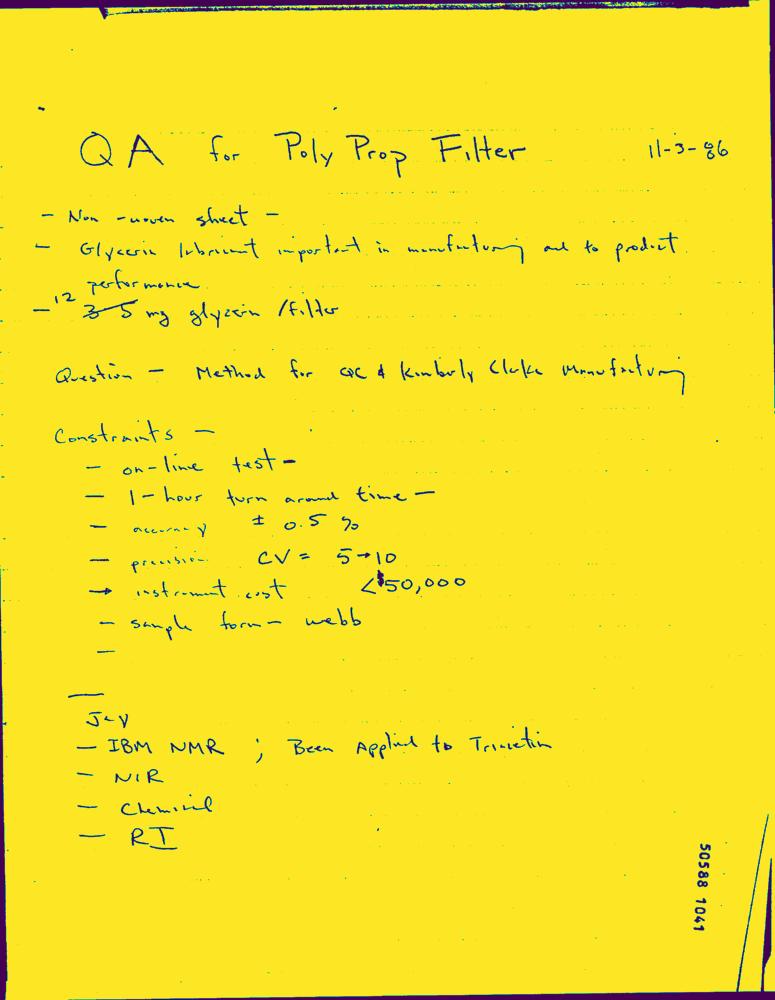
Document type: Hand-Written